Patient: Male, age 49
A 49-year-old man was referred to our hospital with progressively worsening shortness of breath, dry cough and weight loss of approximately 10 kg. Three weeks prior to admission, the patient had presented to another hospital and was treated with antibiotics without improvement.
His past medical history was remarkable for tobacco addiction and alcohol abuse. He also had used cocaine up to 2 years before presentation. He did not report having any kind of environmental exposures or pets.
On admission, his blood pressure was 140/80 mmHg. His temperature was 38  C, and auscultation of his chest revealed diminished breath sounds and wheezing. The oxygen saturation (SpO2) was 98% on room air.
Notable laboratory findings included the following: a white blood cell count of 13,000/mL, a platelet count of 439,000/mL, and a hemoglobin of 16.7 g/dL. HIV serology, antinuclear antibody (ANA) and anti-neutrophil cytoplasmic antibody (ANCA) were negative. The prostate-specific antigen (PSA) level was lower than 4.0 ng/mL.
Pulmonary function tests revealed a severe non-obstructive defect, and a chest CT scan showed multiple lung cysts that predominated in the lower lobes (Fig. 1). A bronchoscopy was performed, and no endoluminal or mucosal lesions were observed. A bronchoalveolar lavage (BAL) culture was negative for bacterial infection, Mycobacterium tuberculosis (and nontuberculous mycobacteria) infection and fungal infection. The cytological examination did not find atypia, and CD1a immunostaining of the BAL cells was also negative.
The patient was treated with intravenous broad spectrum antibiotics and steroids for 14 days, showing moderate improvement of his respiratory symptoms. He was discharged from the hospital and readmitted three weeks later with dyspnea and productive cough with purulent sputum.
He was alert, tachycardic and tachypneic. Chest auscultation revealed diminished breath sounds and bilateral wheezing. The SpO2 was 85% on room air.
Laboratory findings included the following: a white blood cell count of 41,500/mL, a blood glucose of 331 mg/dL, and a C reactive protein (CRP) level of 13.9 mg/dL.
A new chest CT scan demonstrated an increased number of cysts (some of which were filled with mucus), bilateral ground glass opacities and consolidation.
A diagnosis of nosocomial pneumonia was made. The patient was started on antibiotic therapy with vancomycin and piperacillin-tazobactam, but his clinical condition deteriorated rapidly. He was intubated and mechanically ventilated. A second bronchoscopy was performed, and transbronchial biopsies were obtained.
The biopsy specimen revealed a small fragment of lung parenchyma infiltrated by large cells, some of which had prominent nucleoli and eosinophilic cytoplasm, showing gland formation areas and focal necrosis. The tumor cells were CK-20-positive, villin-positive, CK7-negative and TTF1-negative. The patient was diagnosed with metastatic colorectal cancer.
The patient died on the 4th day after admission.
Keywords: adenocarcinoma, colorectal cancer, cystic lung disease, lung metastasis
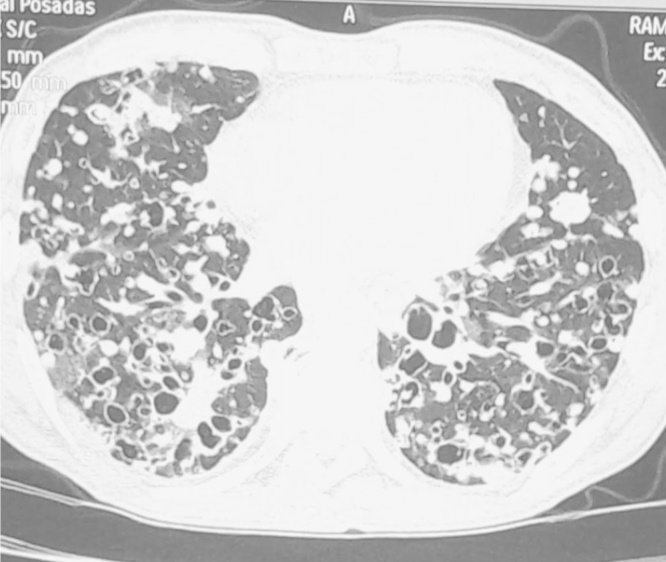
Image caption: High resolution CT showing multiple cysts, which markedly vary in size, in the lower lobes and nodules that tend to cavitation.